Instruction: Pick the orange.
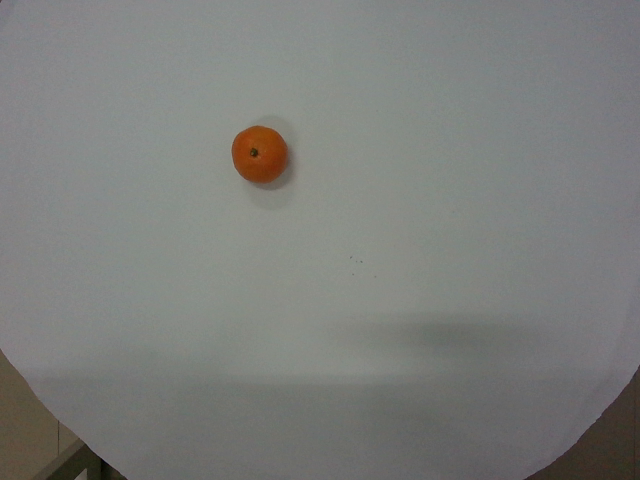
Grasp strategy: vertical